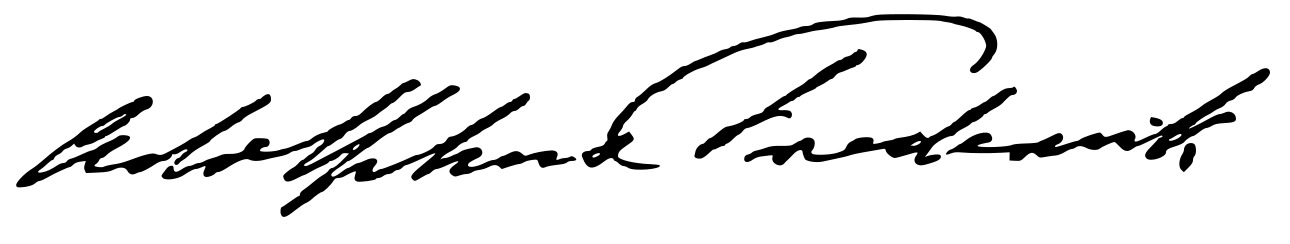
Signature of: prince adolphus duke of cambridge